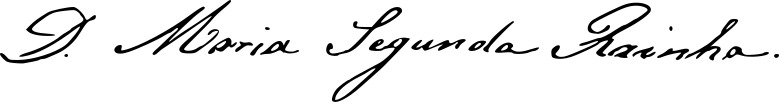
Signature of: maria ii of portugal